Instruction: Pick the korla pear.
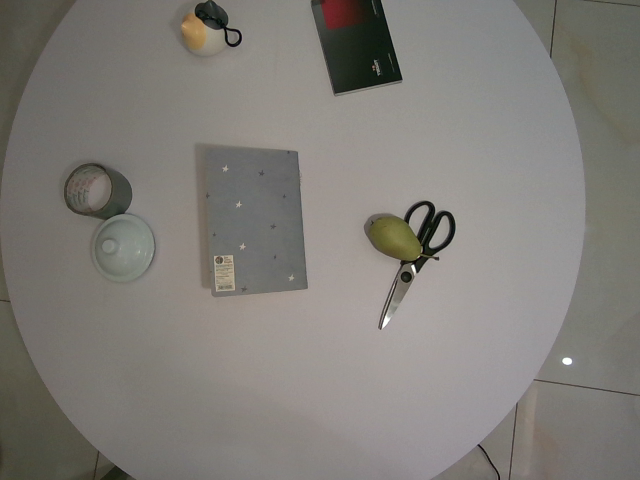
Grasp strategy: vertical